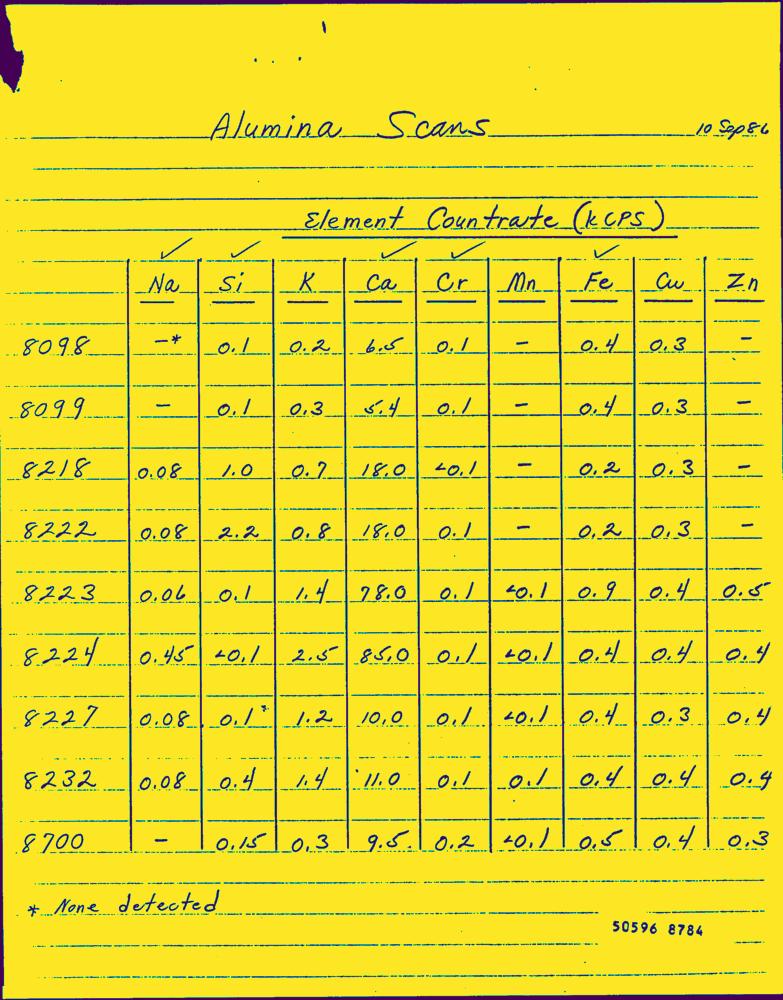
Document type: Hand-Written